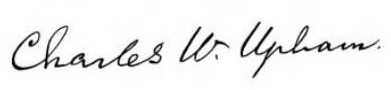
Signature of: charles wentworth upham